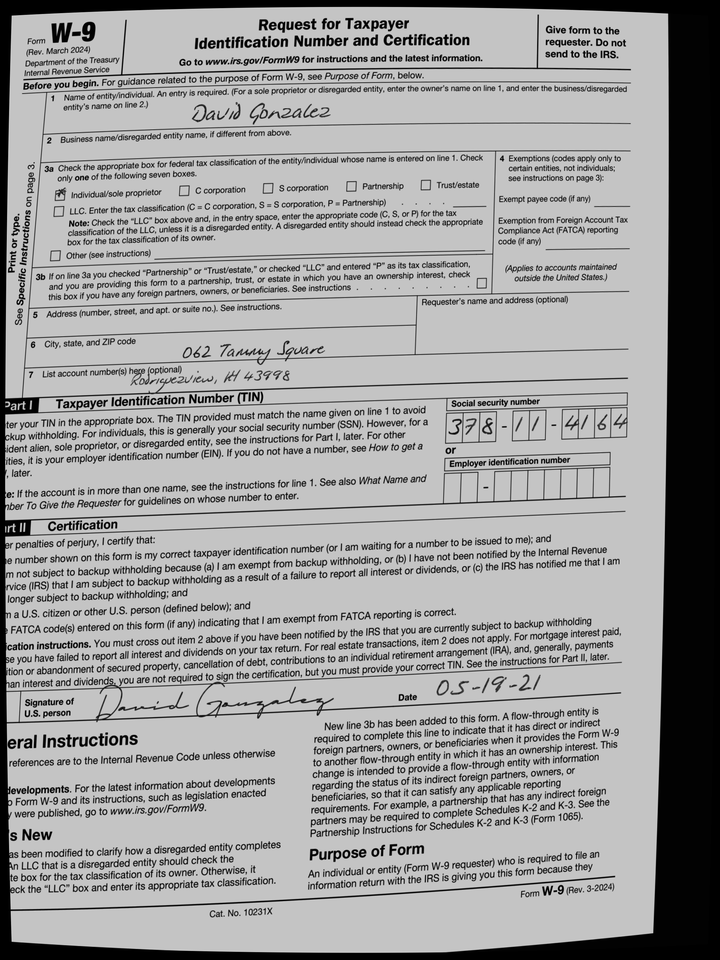
adr1: 062 Tammy Square
adr2: Rodriguezview, KY 43998
cbx: yes
ssn: 378114164
enm: David Gonzalez
sdt: 05-19-21